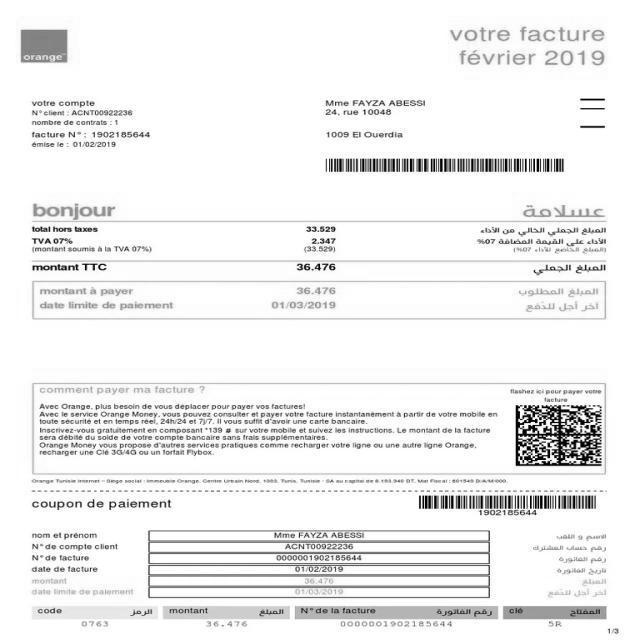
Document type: Invoice